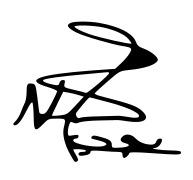
Signature of: nawawe